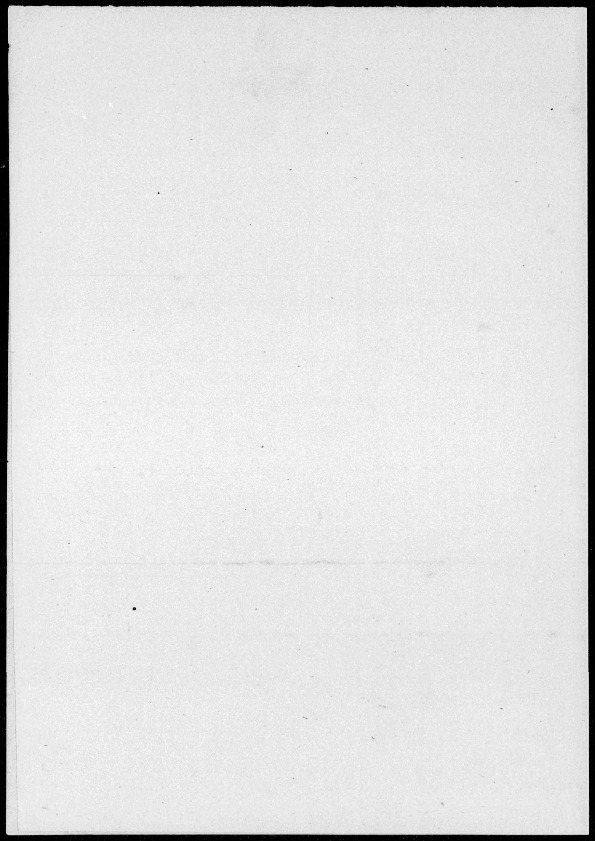
Signature of: pieter leendertz 5